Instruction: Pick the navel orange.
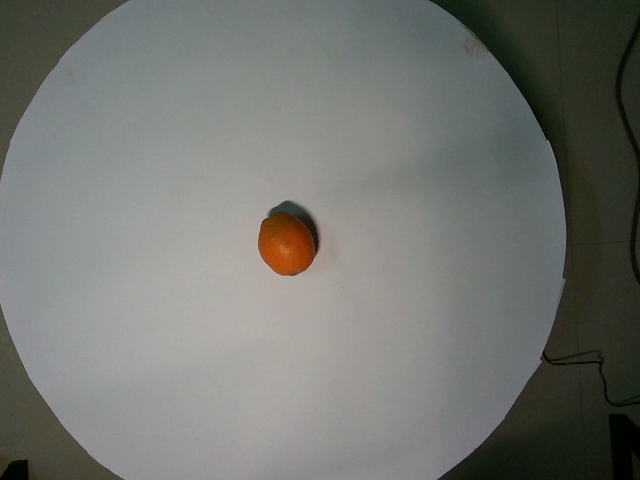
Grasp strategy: vertical